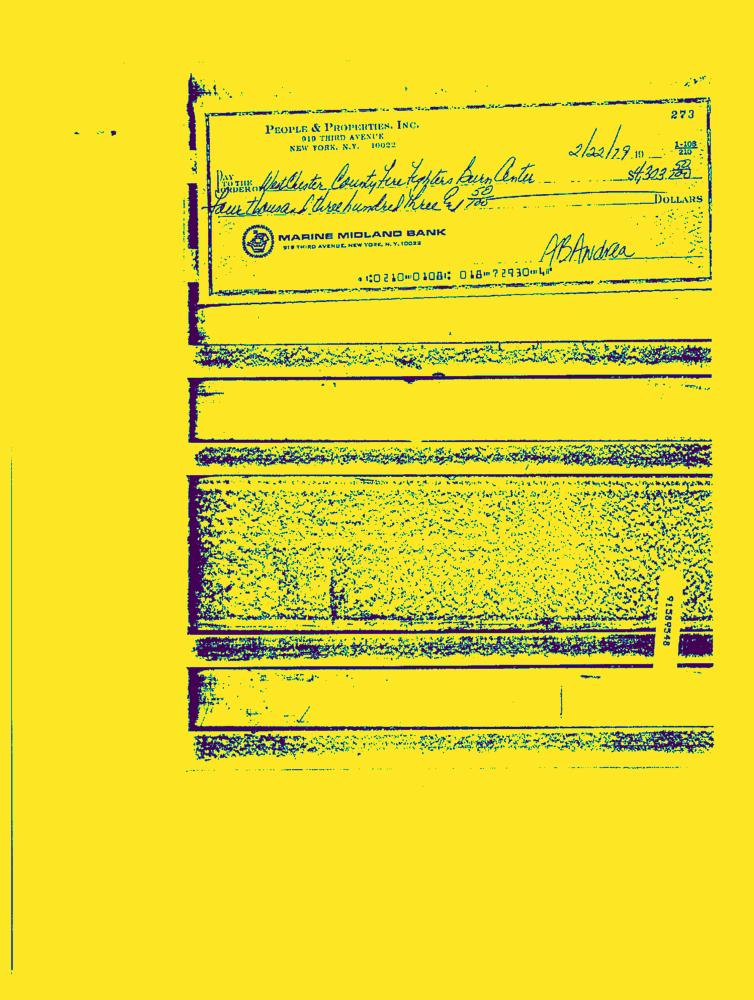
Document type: Invoice-Doc